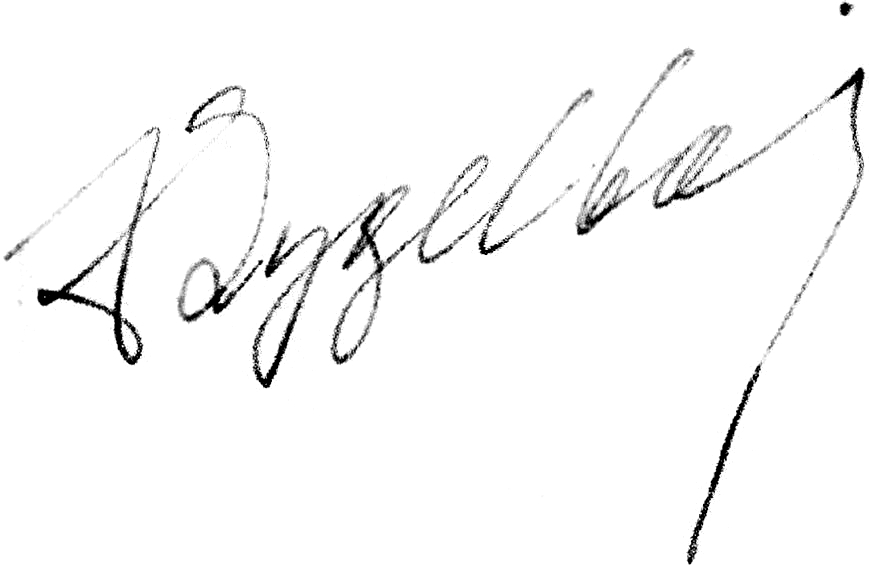
Signature of: szmul zygielbojm